Question: What is the potential diagnosis?
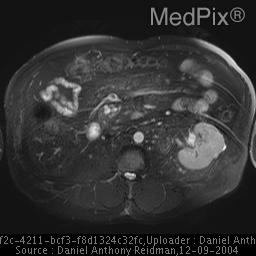
Answer: The possible diagnosis includes Pseudocyst, Serous cystadenoma, Mucinous cystadenoma/ cystadenocarcinoma, IPMT - Branch Type.